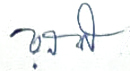
Signature of: rafiqun nabi